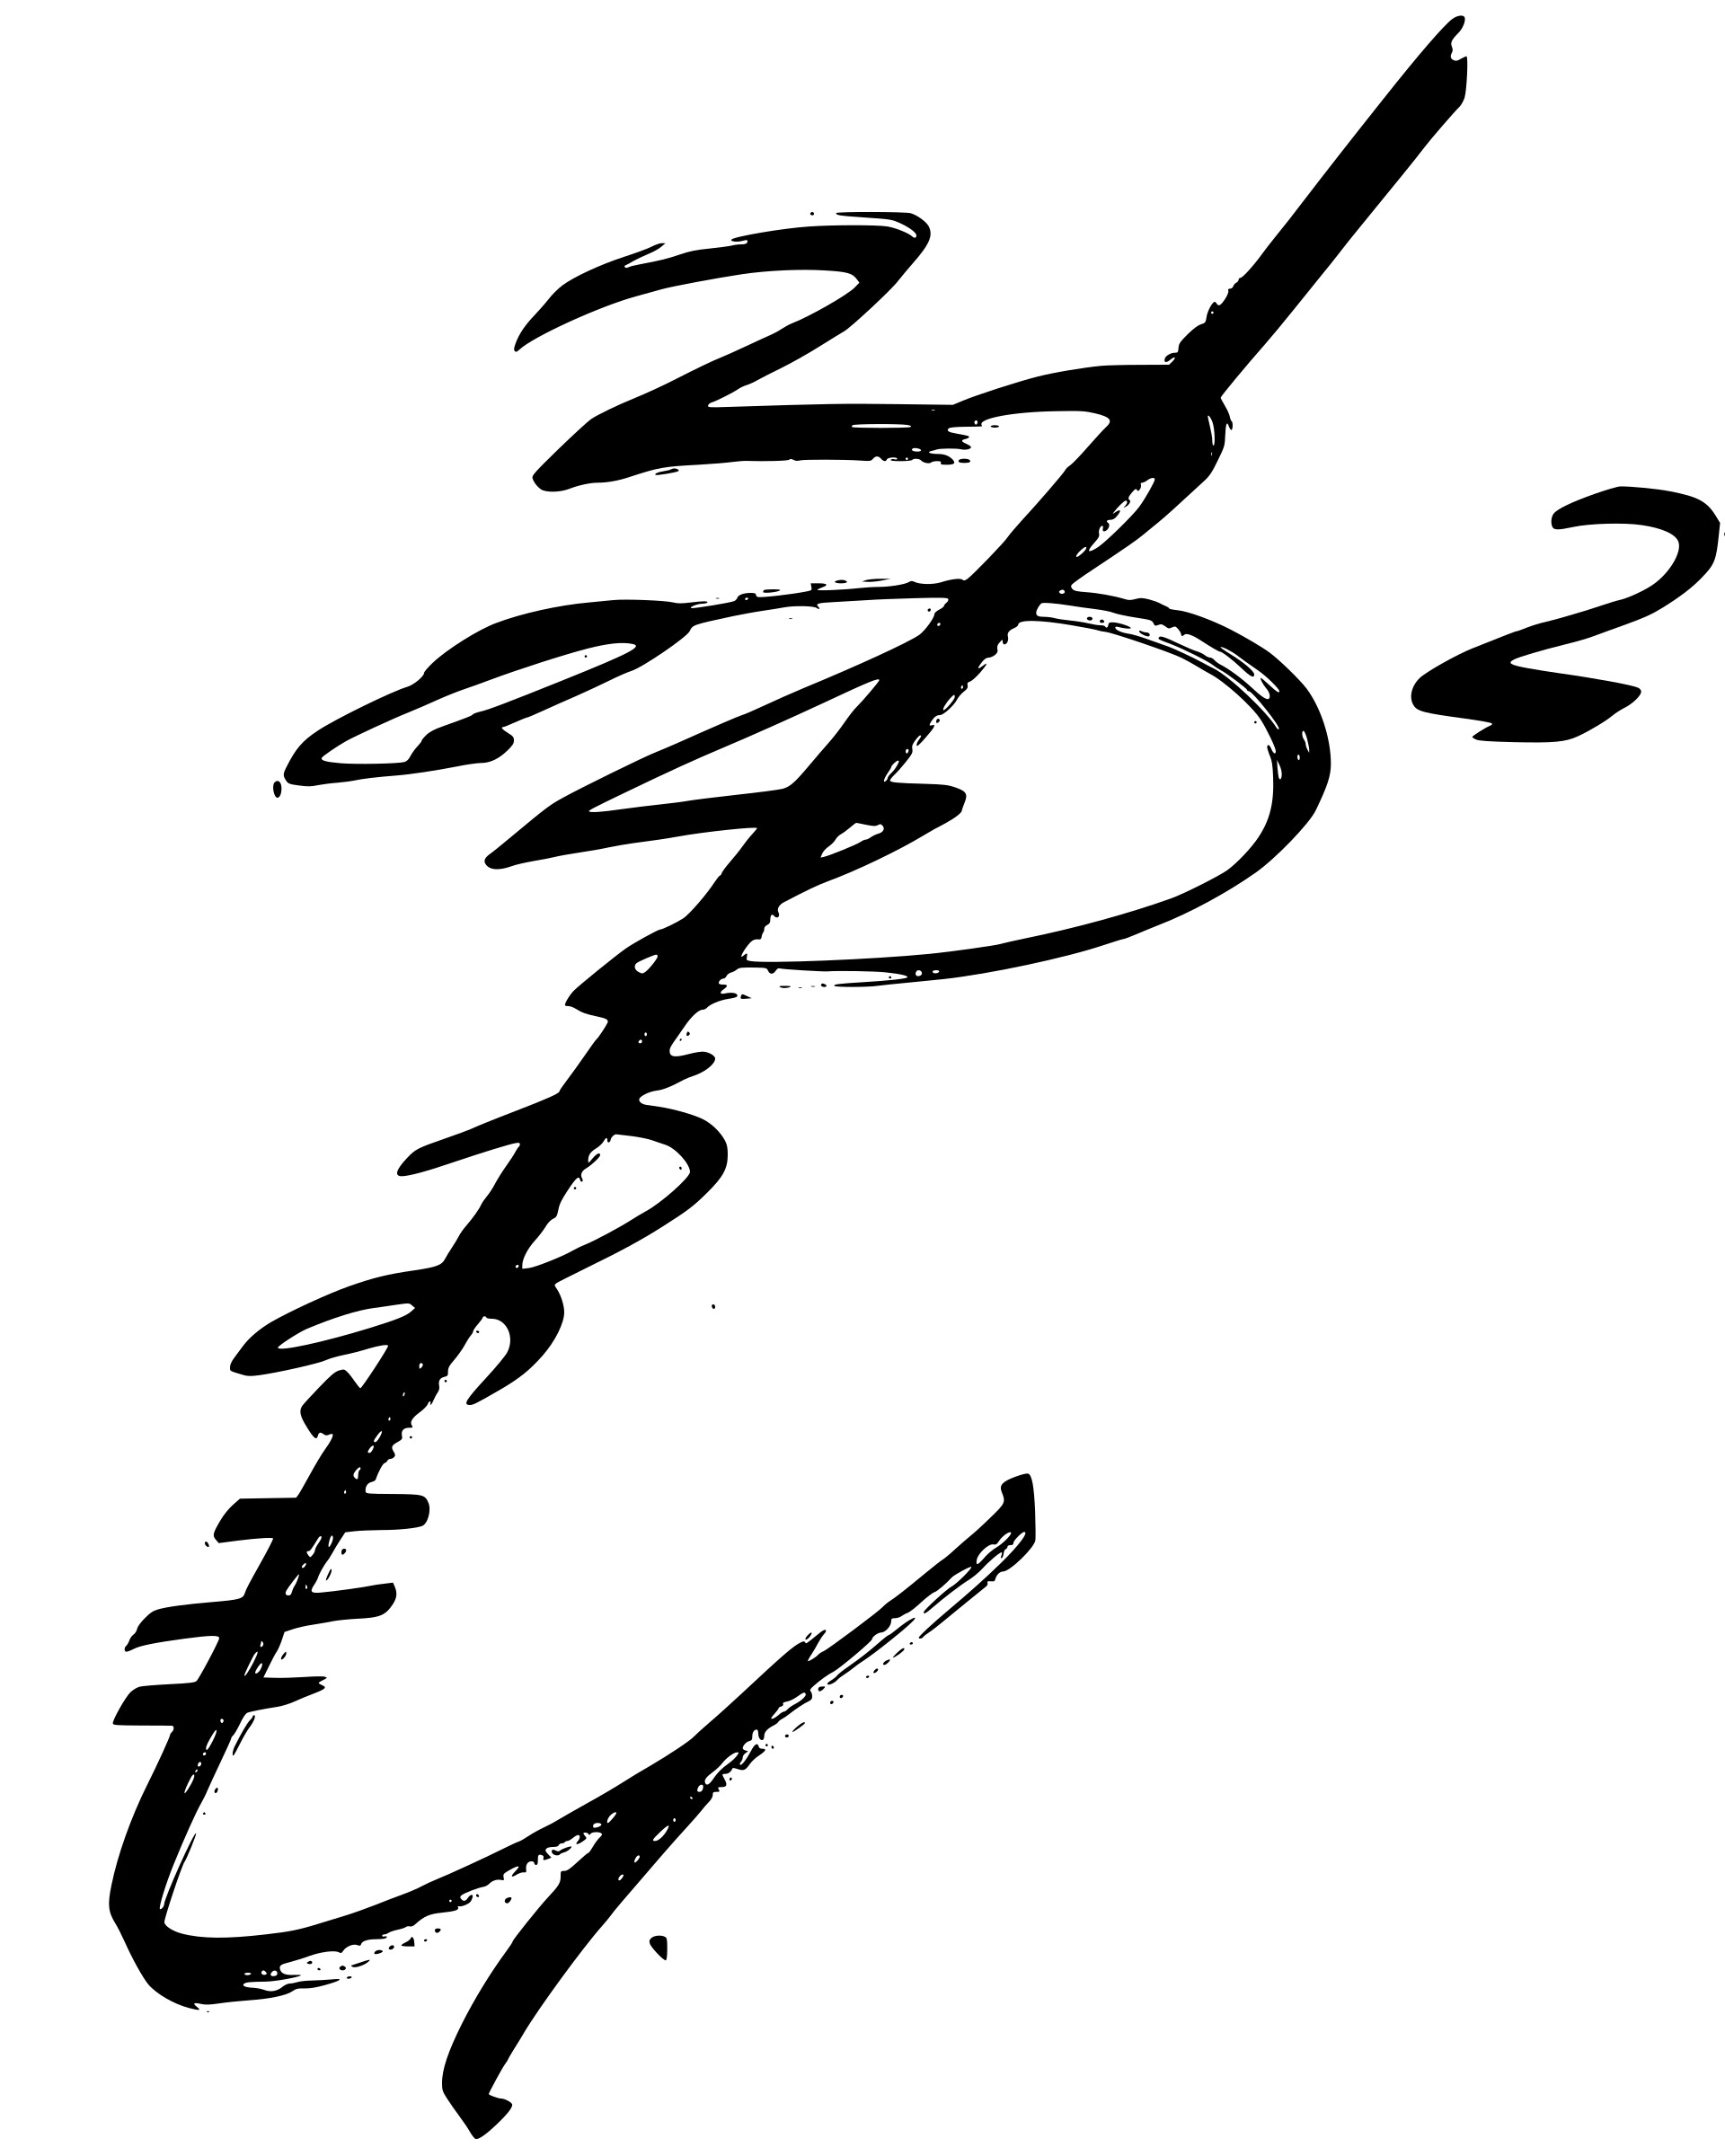
Signature of: kumi mizuno